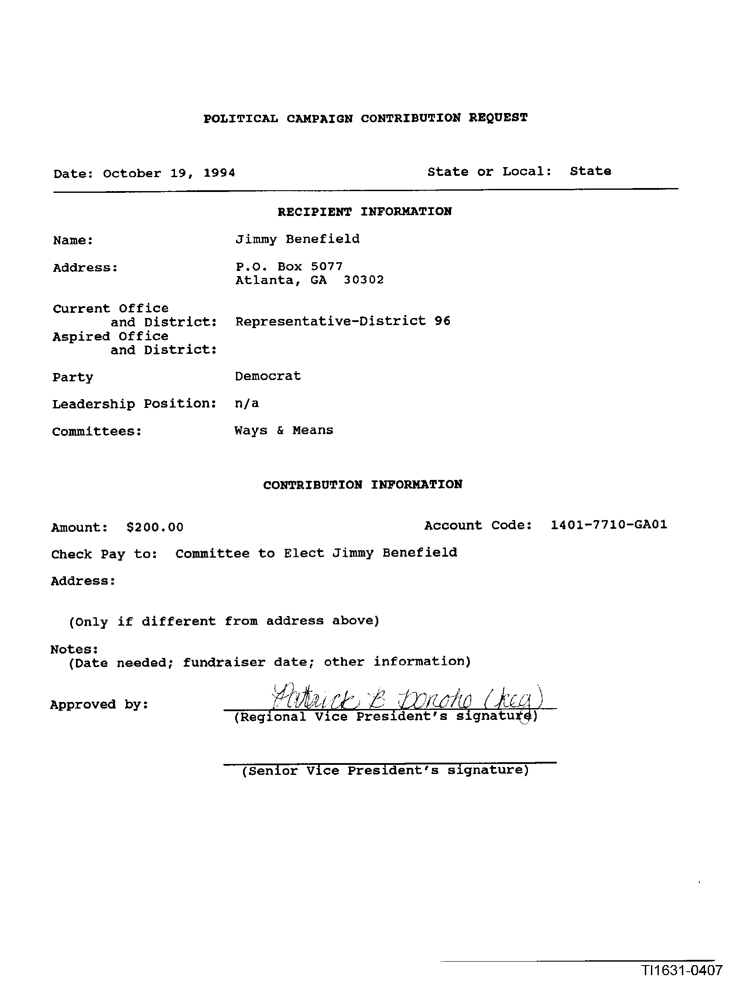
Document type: Invoice